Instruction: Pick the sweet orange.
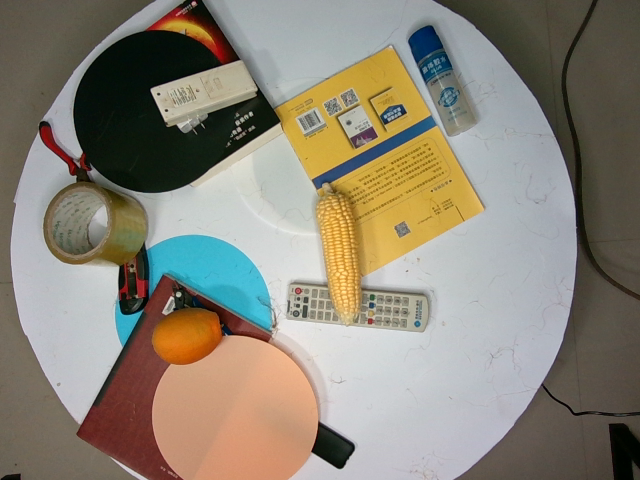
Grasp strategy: vertical